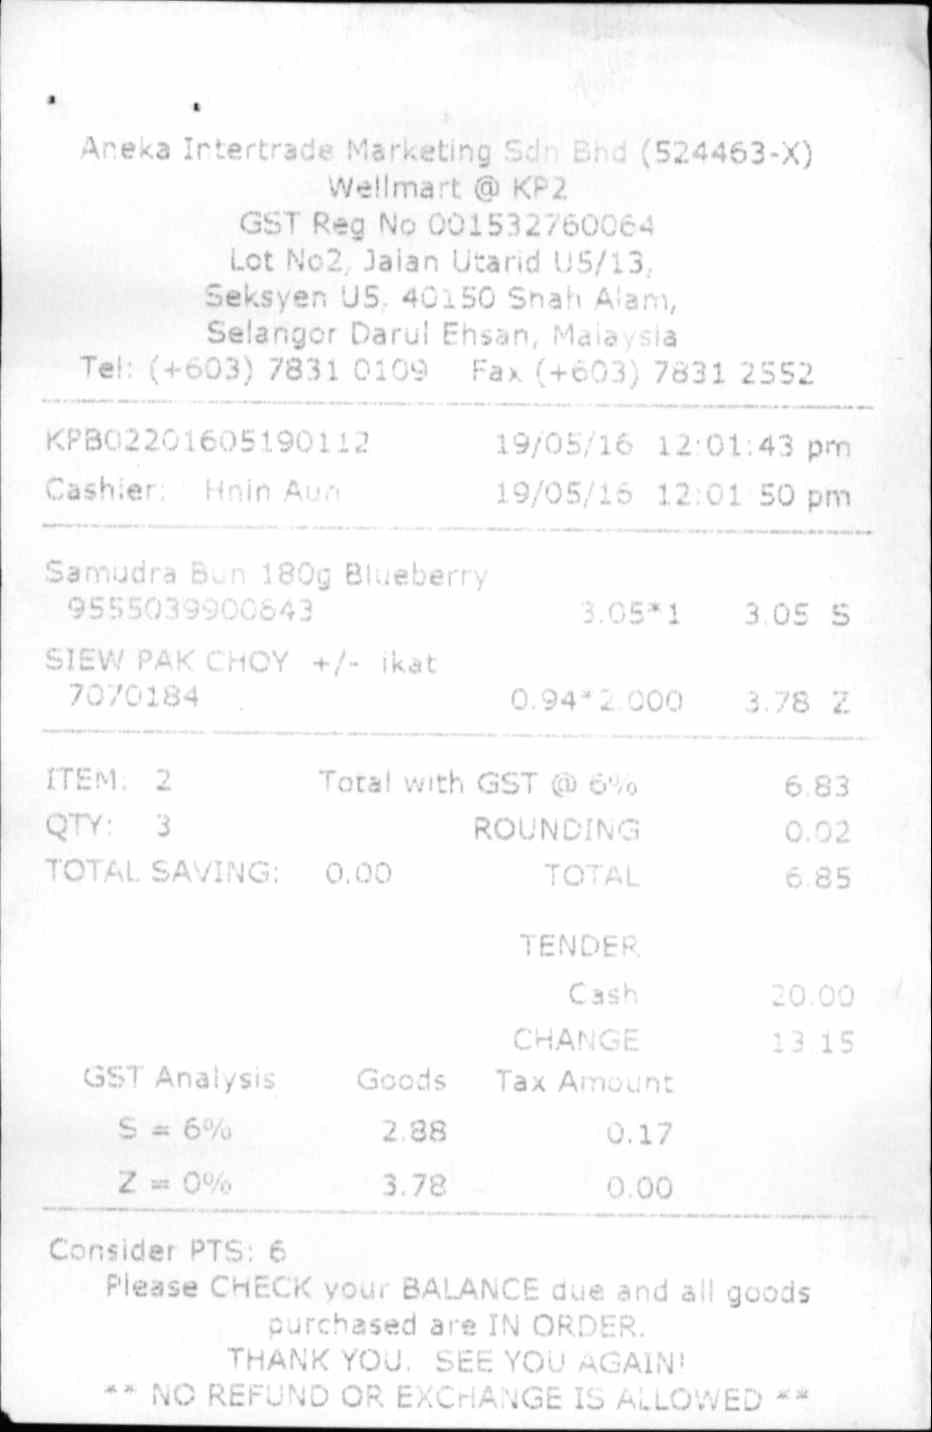
ANEKA INTERTRADE MARKETING SDN BHD (524463-X)
WELLMART @ KP2
GST REG NO 001532760064
LOT NO2, JALAN UTARID U5/13,
SEKSYEN U5, 40150 SHAH ALAM,
SELANGOR DARUL EHSAN, MALAYSIA
TEL: (+603) 7831 0109
KPB02201605190112
19/05/16 12:01:43 PM
CASHIER: HNIN AUN
19/05/16 12:01:50 PM
SAMUDRA BUN 180G BLUEBERRY
9555039900843
3.05*1
SIEW PAK CHOY +/- IKAT
7070184
0.94*2000
ITEM: 2
TOTAL WITH GST @ 6%
6.83
QTY:
ROUNDING
0.02
TOTAL SAVING: 0.00
TOTAL
6.85
TENDER
CASH
20.00
CHANGE
13.15
GST ANALYSIS
GOODS
TAX AMOUNT
S = 6%
2.88
0.17
Z = 0%
3.78
0.00
CONSIDER PTS: 6
PLEASE CHECK YOUR BALANCE DUE AND ALL GOODS
PURCHASED ARE IN ORDER.
THANK YOU. SEE YOU AGAIN!
NO REFUND OR EXCHANGE IS ALLOWED
FAX (+0603) 7831 2552
3.05 S
3.78 Z
3